Question: What type of tax is indicated in the document, personal property or real estate?
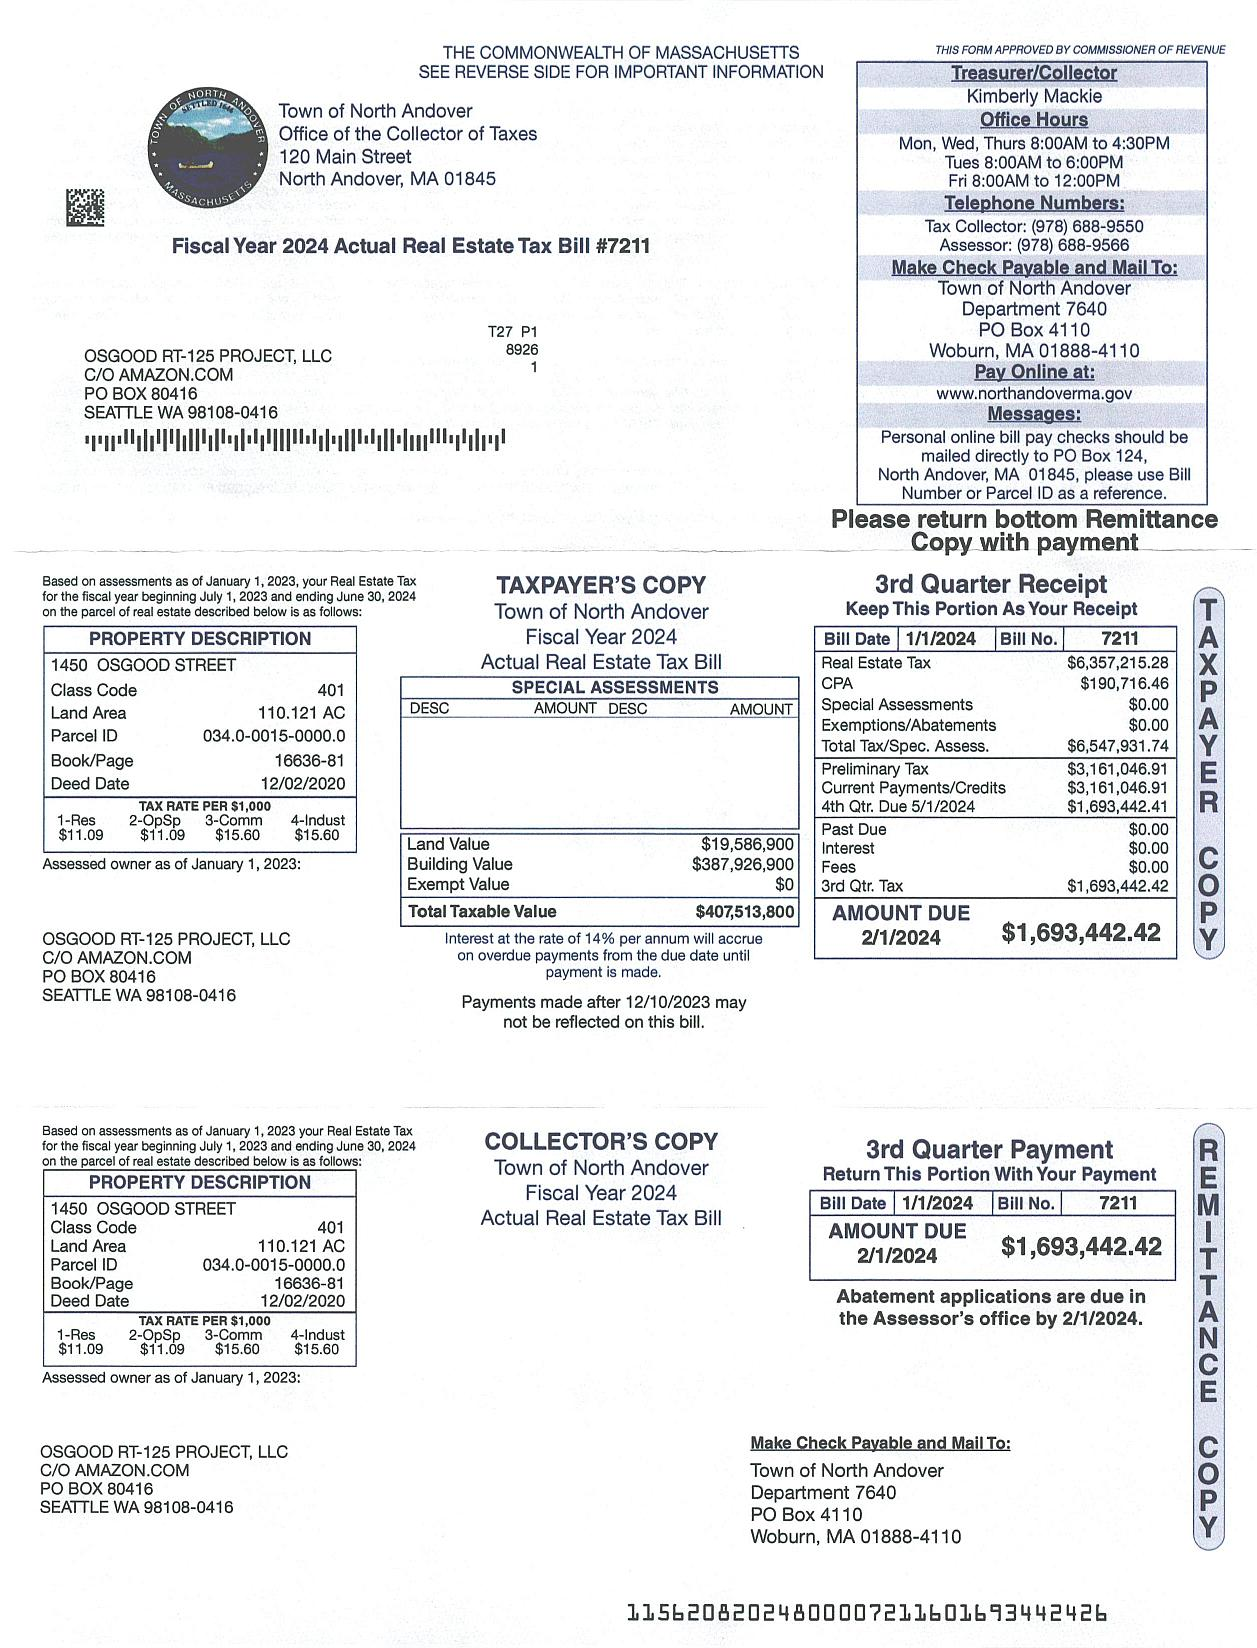
Answer: "Real Estate Tax"